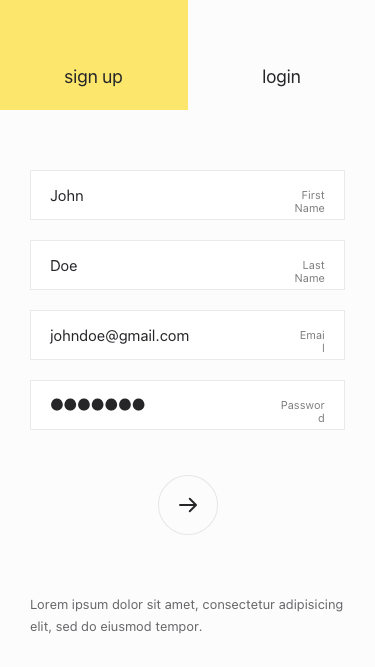
Text in this UI design:
John
First Name
Doe
Last Name
johndoe@gmail.com
Email
●●●●●●●
Password
sign up
login
Lorem ipsum dolor sit amet, consectetur adipisicing elit, sed do eiusmod tempor.